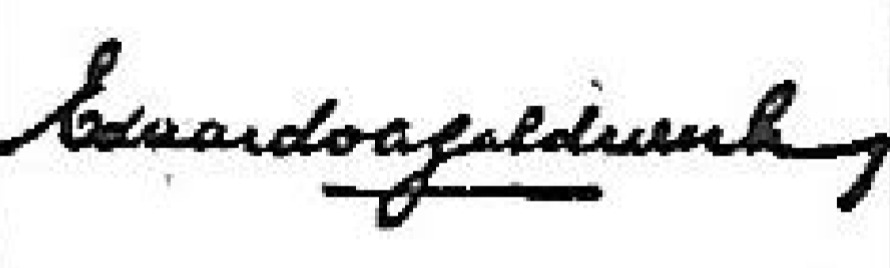
Signature of: eduardo zalduendo